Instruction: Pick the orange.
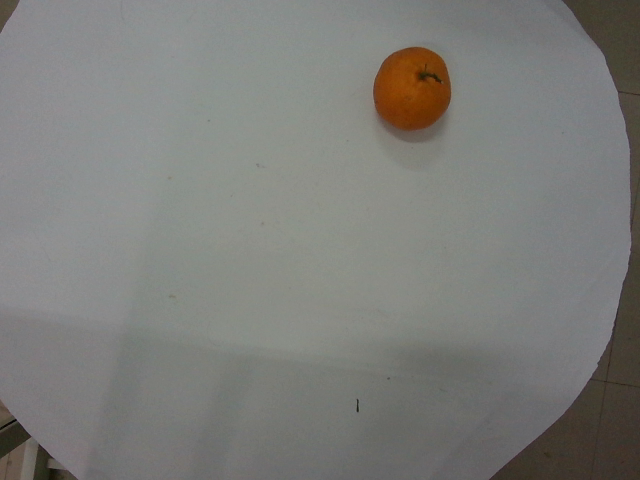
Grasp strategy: vertical